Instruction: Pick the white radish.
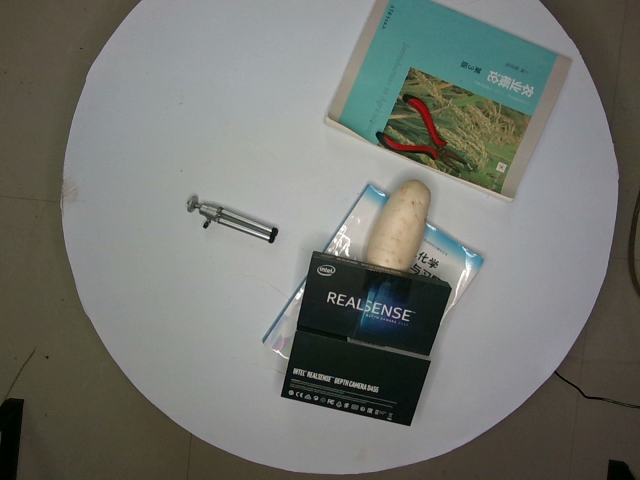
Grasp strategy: vertical